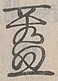
Signature of: shō eki